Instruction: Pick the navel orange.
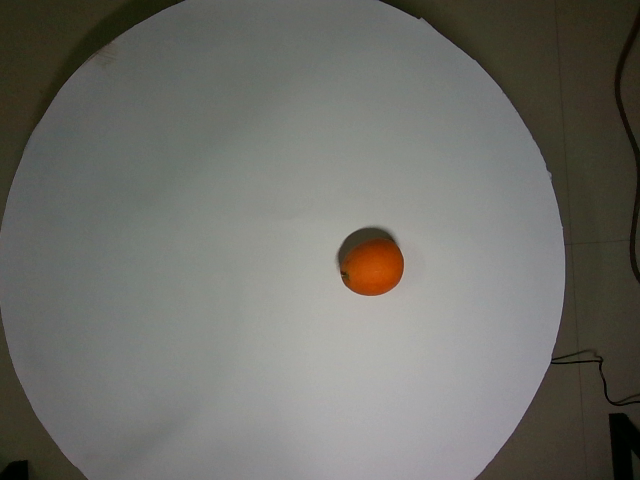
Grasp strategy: vertical